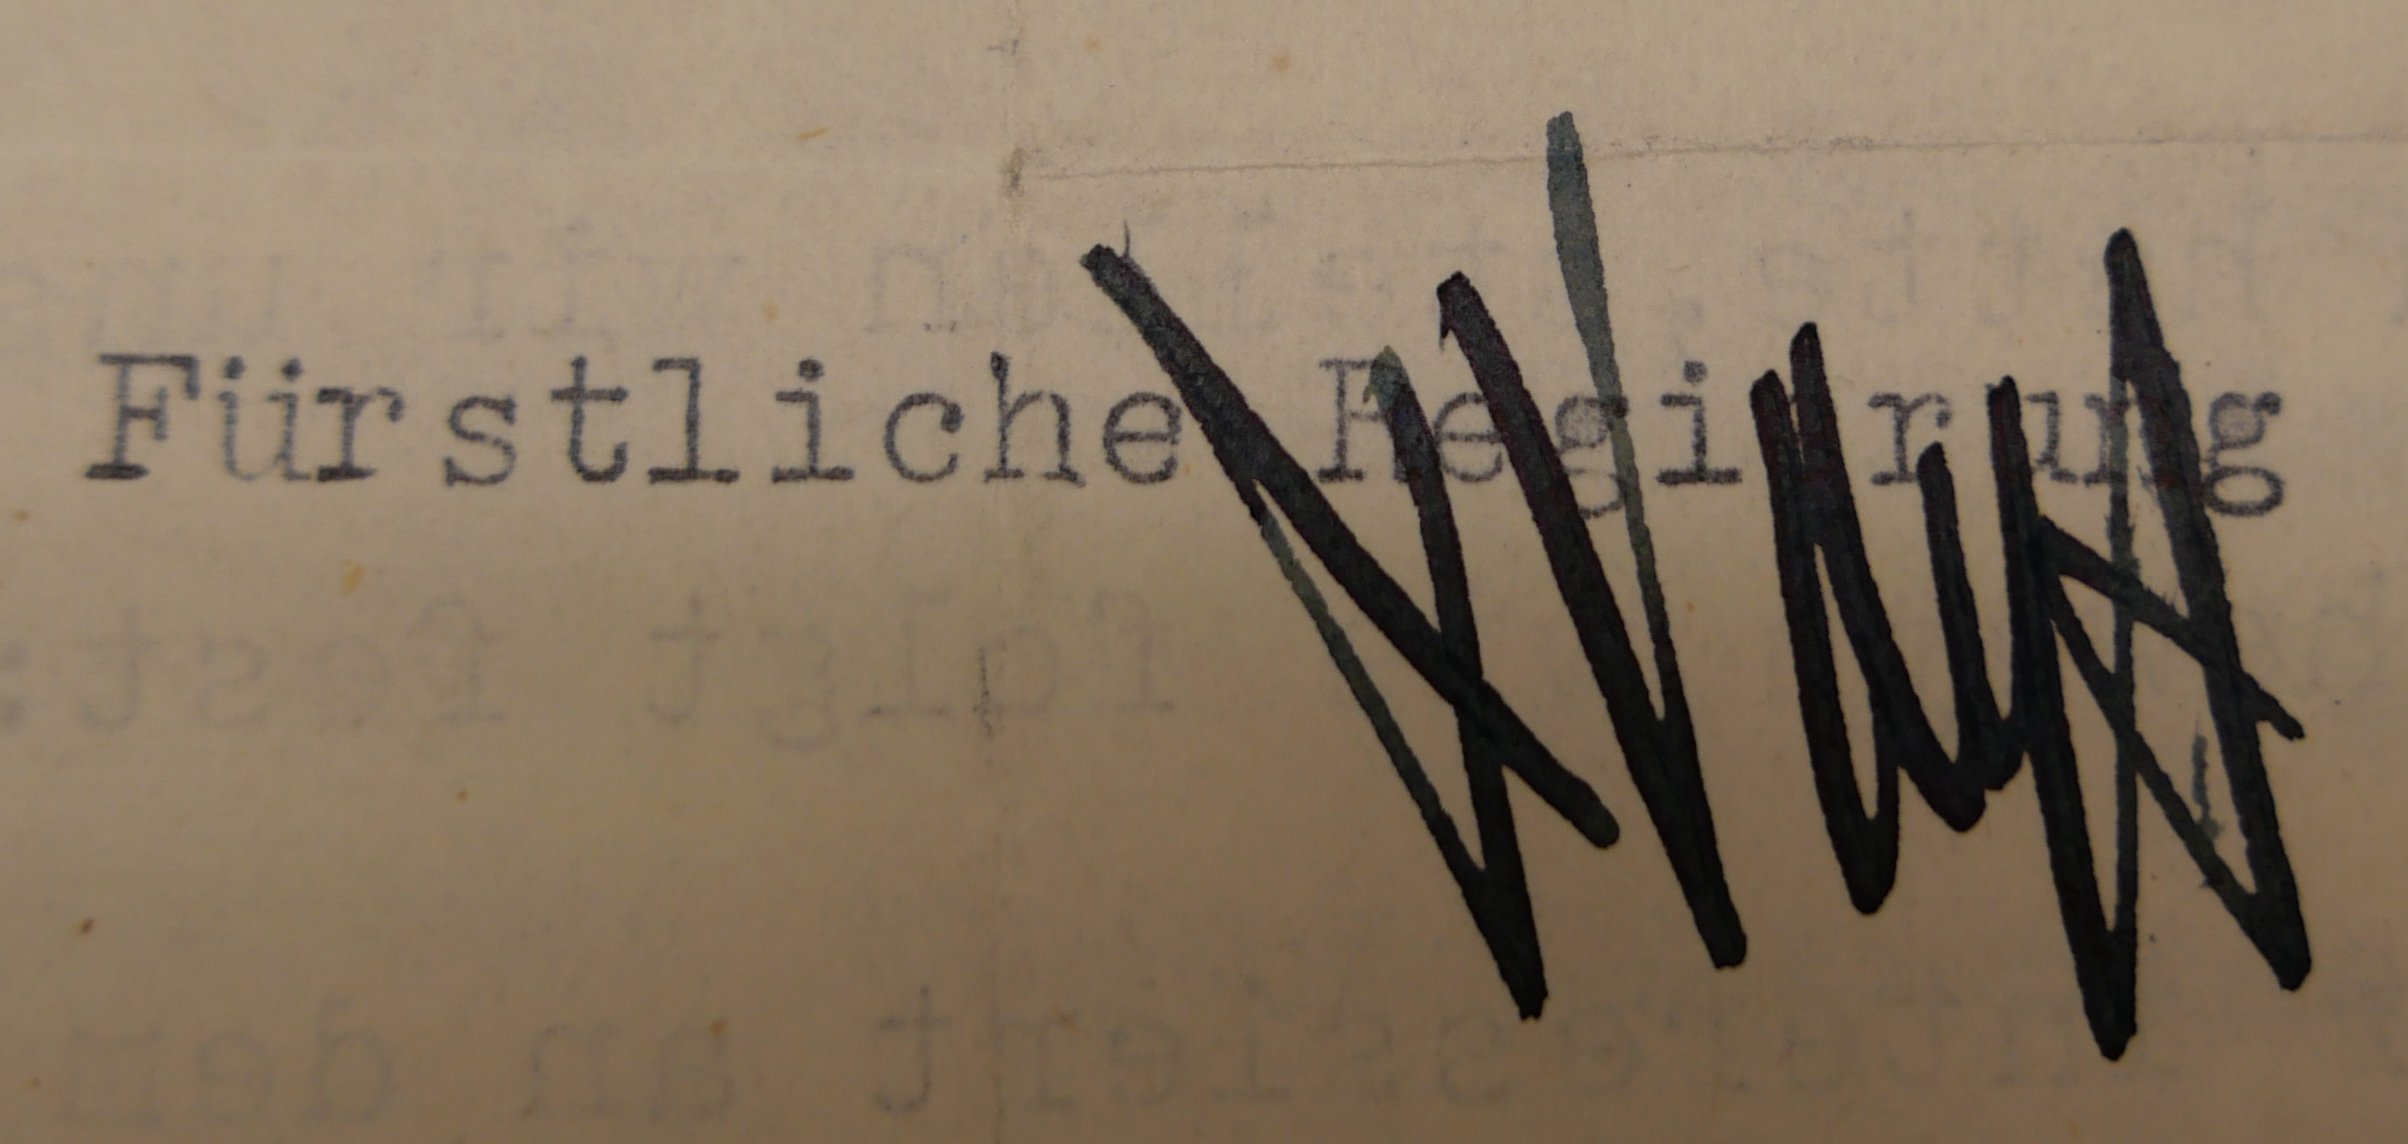
Signature of: alois vogt